Question: What jurisdiction, city, or county is the document associated with?
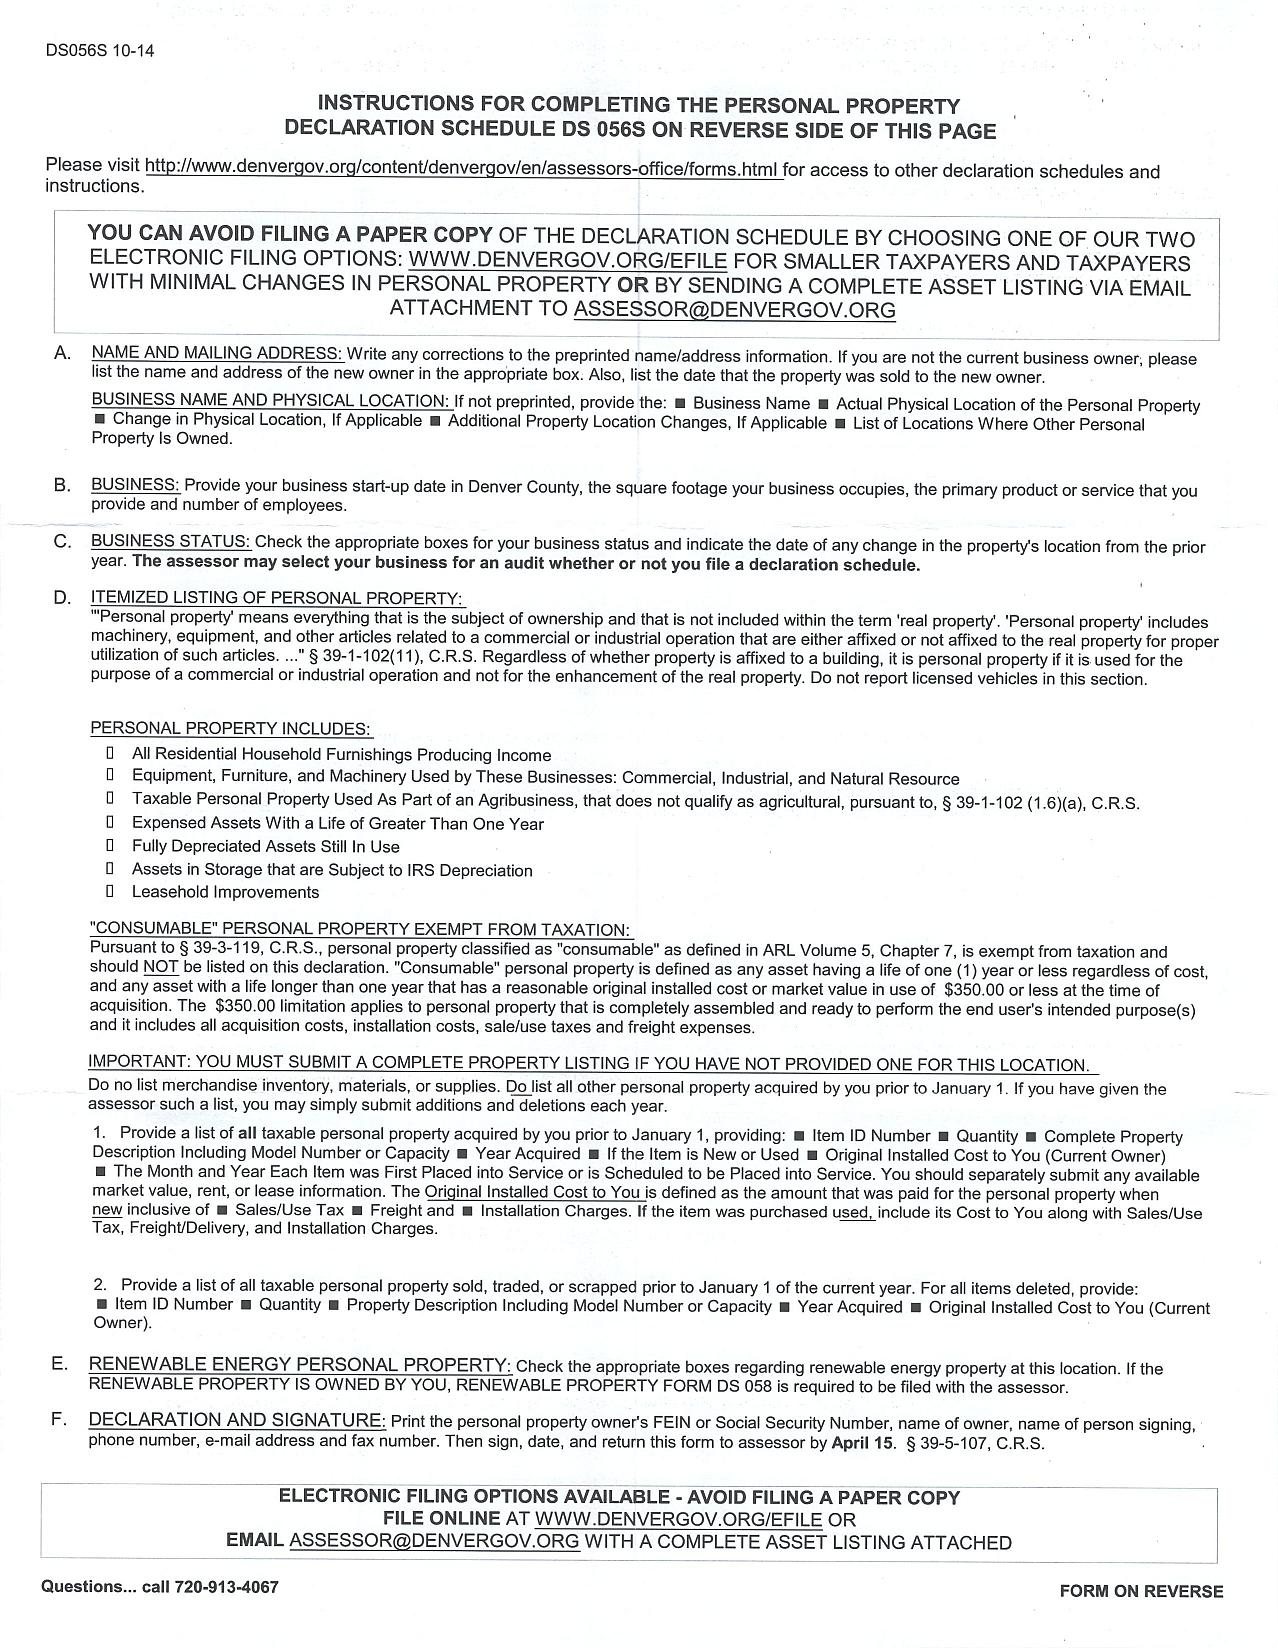
Answer: "Denver County"